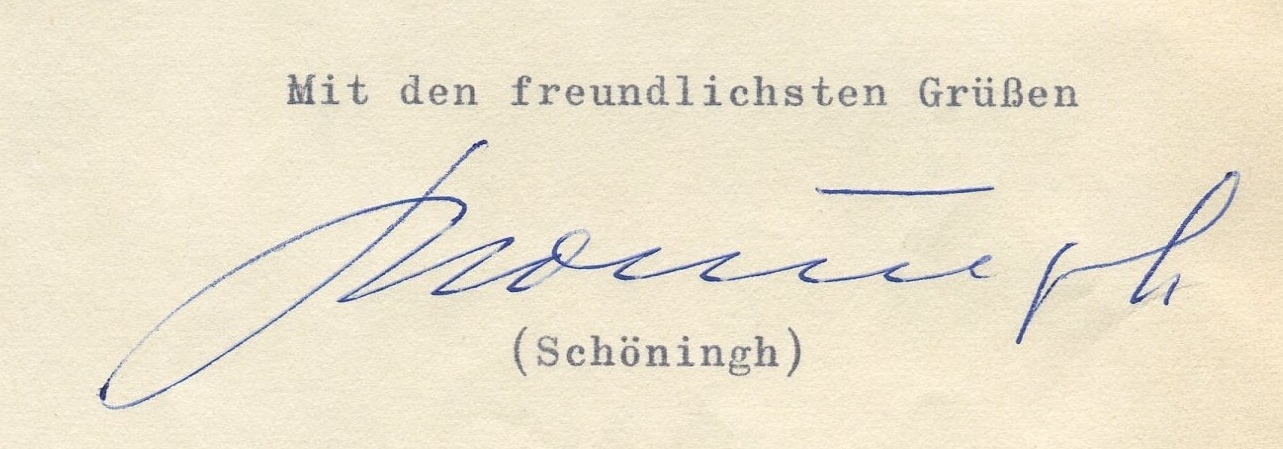
Signature of: franz josef schöningh